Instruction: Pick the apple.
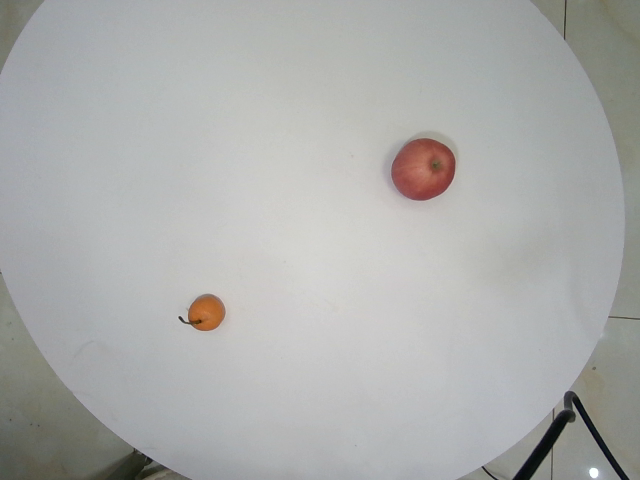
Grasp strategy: vertical